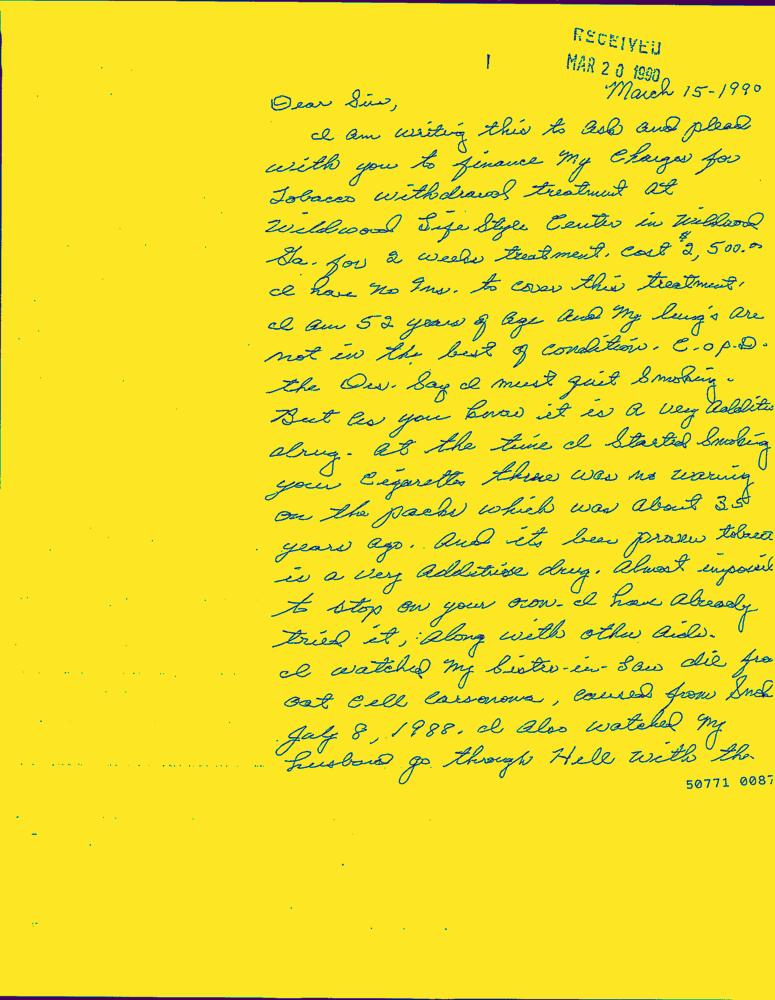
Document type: Hand-Written